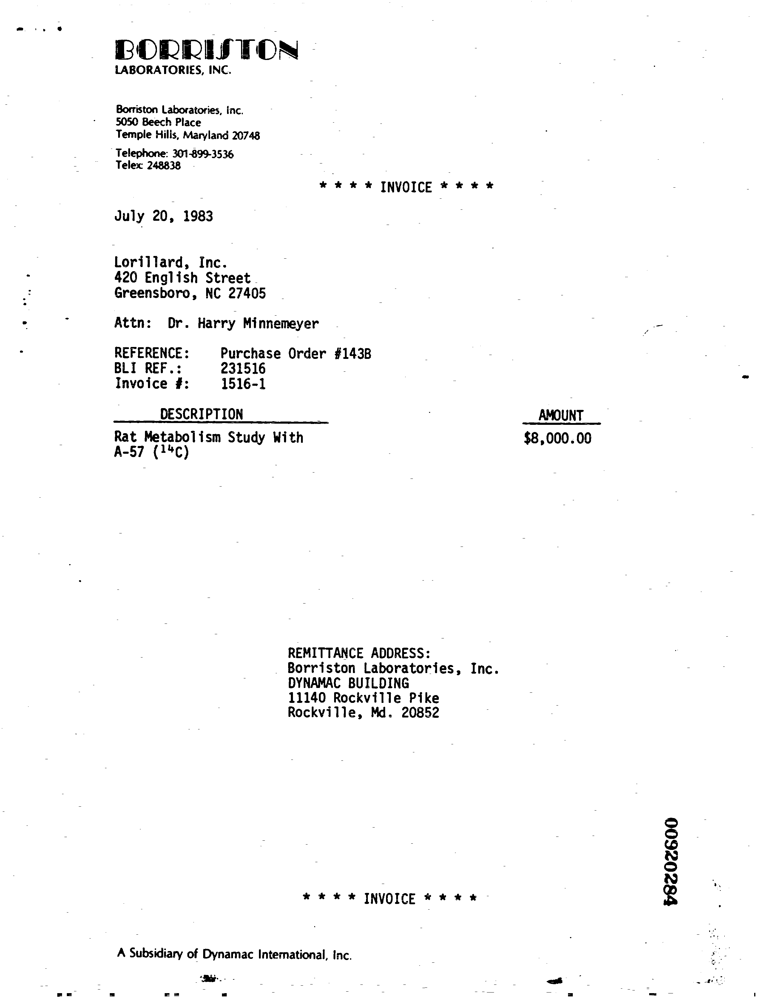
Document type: Invoice